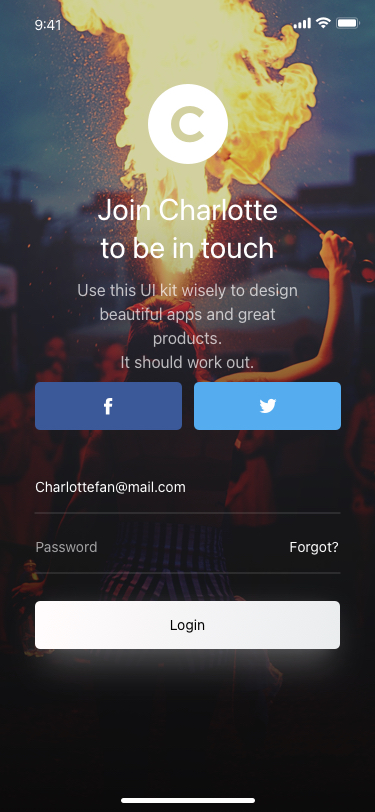
Text in this UI design:
Login
Password
Forgot?
Charlottefan@mail.com
Join Charlotte
to be in touch
Use this UI kit wisely to design
beautiful apps and great products.
It should work out.